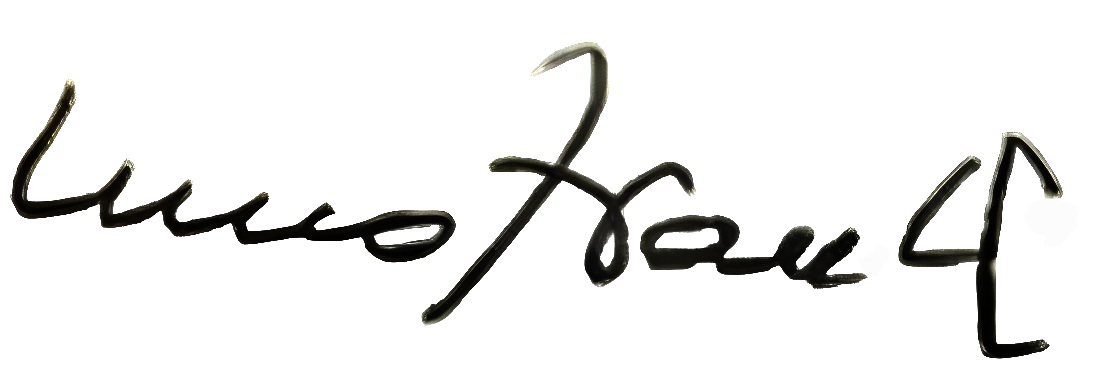
Signature of: nino frank